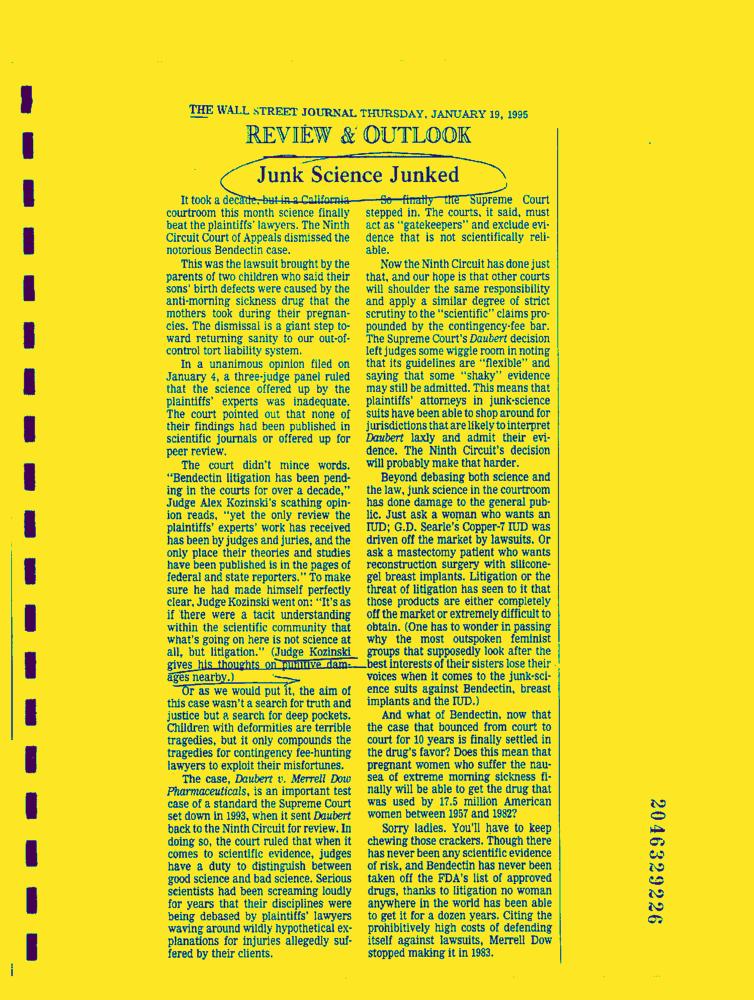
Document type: News-Article